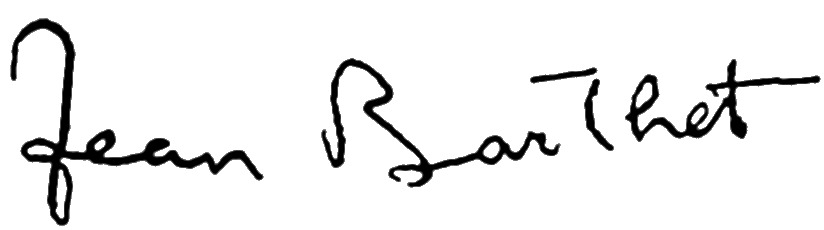
Signature of: jean barthet